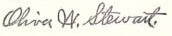
Signature of: oliver w stewart